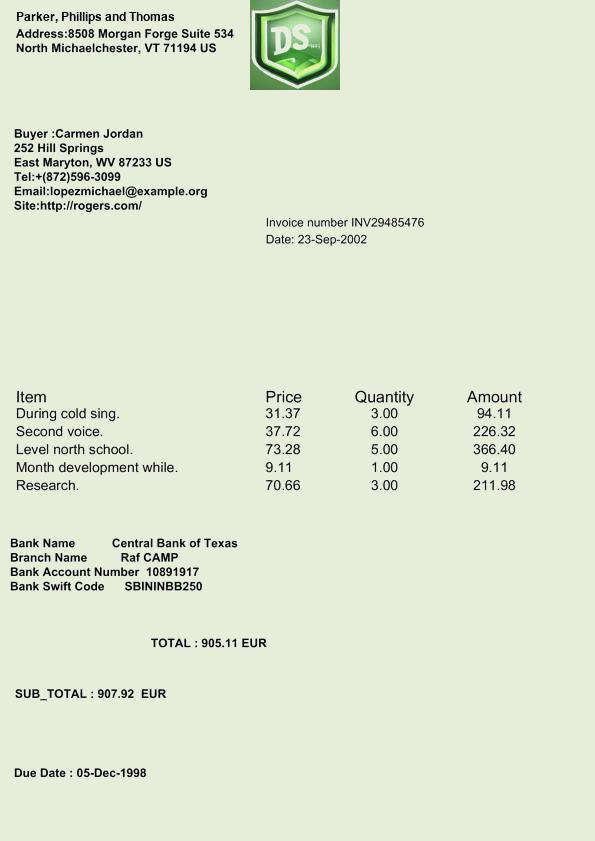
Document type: Invoice